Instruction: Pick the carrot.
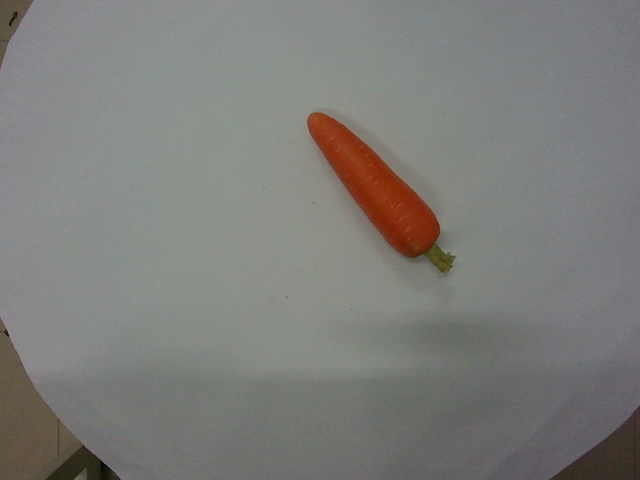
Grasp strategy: vertical